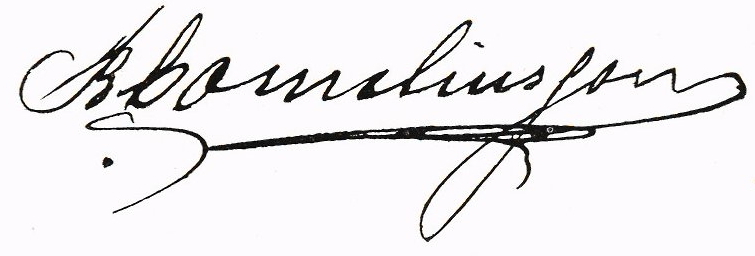
Signature of: bernhard corneliusson